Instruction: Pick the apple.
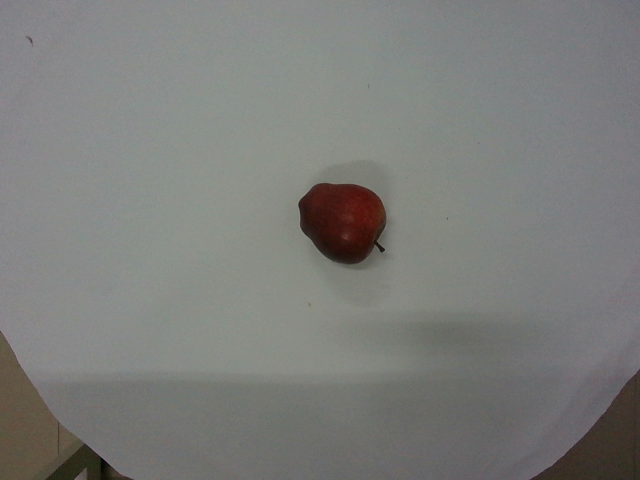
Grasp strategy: vertical